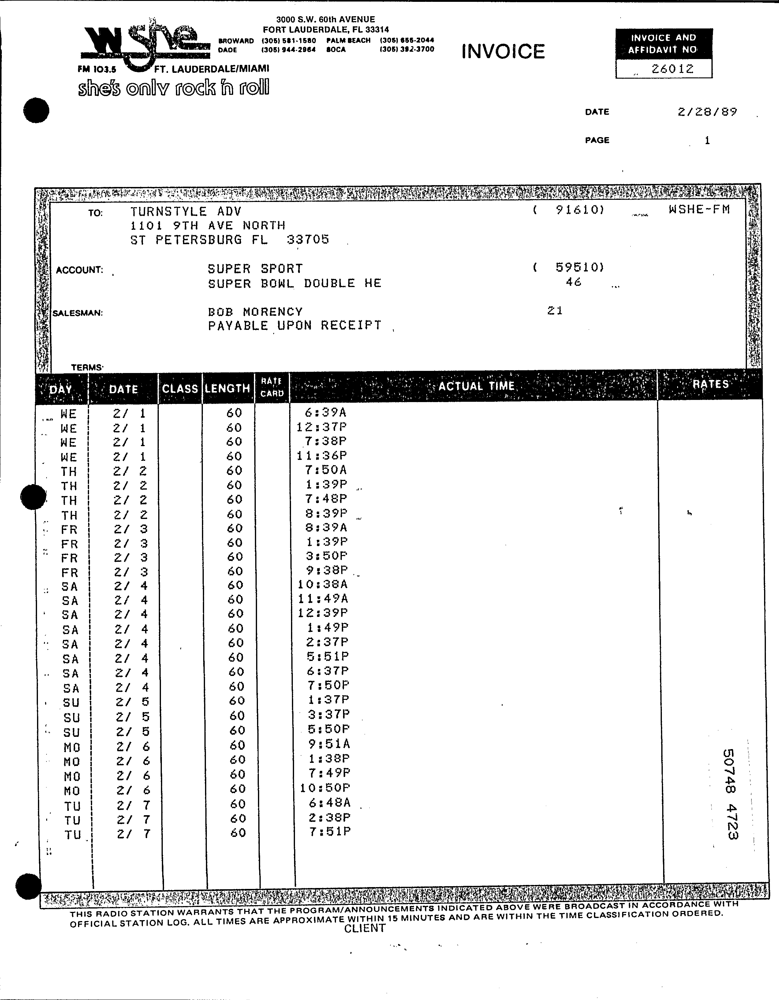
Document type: Invoice